Question: Describe the condition in detail:
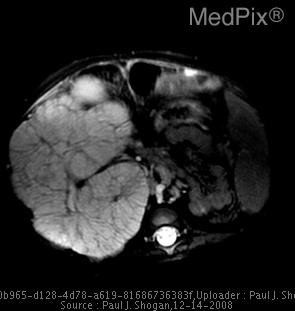
Answer: The disease is discussed as: Lesions/Condition: Autosomal Recessive Polycystic Kidney Disease

Discussion:

Autosomal recessive polycystic kidney disease (ARPKD) is a disease of tubular ectasia and fibrosis, affecting both the kidneys and liver,  presenting in infancy and childhood.  The frequency has been reported as between one in 6,000 and one in 55,000 births, and the gene responsible for ARPKD has been linked to the short arm of chromosome 6.

In the kidney, ARPKD manifests as nonobstructive collecting duct ectasia. Usually affecting both kidneys, the kidneys are enlarged, and the collecting ducts are dilated, elongated, and fibrosis develops in the renal interstitium.  Clinically, this is manifested as hypertension, diminished urinary concentrating ability, and renal insufficiency and/or failure requiring dialysis or renal transplantation.  Severe renal disease predominates in the very young infant, and may be seen in utero accompanied by oligohydramnios from decreased fetal urine production, with resultant pulmonary hypoplasia, and many infants die shortly after birth.  For those patients with mild renal involvement most will develop some degree of renal insufficiency, and some will progress to renal failure.

Liver disease is inevitably found in patients with ARPKD, with variable severity, involving the bile ducts and portal tracts.  The bile ducts are abnormally formed, increased in number, and dilated, and the portal tracts are enlarged and fibrotic. This pattern is known as congenital hepatic fibrosis, and is always present in ARPKD, although is not by itself diagnostic of the disease.  Generally, the liver is not enlarged, the hepatic parenchyma is normal, and there is normal hepatocellular function.  The hepatic involvement is progressive, with patients commonly presenting between the ages of 5 and 13 years with resultant portal hypertension, splenomegaly, varices, and gastroesophageal hemorrhage. Interestingly, when the bile ducts are macroscopically dilated, ARPKD in the liver may be indistinguishable from Caroli disease.  Further complications include ascending cholangitis, secondary to entry of nonsterile gastrointestinal contents into the dilated intrahepatic bile ducts.

Disease manifestations and clinical presentations vary considerably, and ARPKD is viewed as a spectrum of kidney and liver disease, with renal and hepatic disease inversely proportional to each other in individual patients.  Children with severe kidney disease have mild congenital hepatic fibrosis, and patients with minimal renal disease, may have no renal functional impairment, but rather progressive hepatic fibrosis leading to the development of portal hypertension.

Pathogenesis of Renal Involvement:

Renal cysts develop from epithelial proliferation along the collecting duct of the nephron.  Symmetric and circumferential epithelial proliferation results in tubular lengthening and fusiform dilatation of the collecting duct.  The result is that the function of the epithelium changes from resorptive to secretory.

Pathologic Features:

There are numerous dilated and elongated tubular structures, radially oriented relative to the renal hilum.  Obstruction is not the underlying cause of dilatation; the ‘cysts’ represent dilation and hyperplasia of the interstitial portions of the urteric bud branches that form the collecting ducts.  The kidneys are symmetrically enlarged with a preserved reniform shape, with multiple, tiny cystic spaces throughout.  The elongated, dilated collecting ducts extend from the medulla to the cortex, blurring the corticomedullary junction.

Sonography:

As the spectrum of renal involvement varies, so do the sonographic manifestations of ARPKD.  Neonates and infants with moderate to severe renal disease may demonstrate kidneys that are smoothly enlarged and diffusely echogenic, which is the result of the many interfaces between the radially arrayed dilated ducts and the ultrasound beam.  The degree of enlargement is directly proportional to the number of dilated ducts.  Additionally, numerous, 1-2 mm cystic appearing structures may be identified throughout the cortex and medulla, causing loss of the corticomedullary differentiation.  Occasionally, compressed cortex may be identified at the periphery of the kidney as a hypoechoic thin rim of parenchyma.  Macrocysts may also be evident, becoming larger and more numerous over time.  The bladder is usually small.

Those children who present secondary to portal hypertension have milder renal involvement with normal, or near normal renal function.  The kidneys may appear normal at US, or appear enlarged, echogenic, and have cysts of varying size.  Older children who have progressed to renal fibrosis and demonstrate multiple macrocysts may have sonographic findings that mimic the appearance of autosomal dominant polycystic kidney disease, blurring the diagnosis of ARPKD.

Sonographic findings of the hepatobiliary manifestations of ARPKD are also variable.  The liver displays patchy or diffusely increased echogenicity of the portal tracts, representing periportal fibrosis.  The intrahepatic biliary tree may appear normal, or conversely numerous, dilated intrahepatic biliary ducts may be identified.  As patients develop severe portal hypertension, enlarged splenic and portal veins may be demonstrated, and the liver and spleen may become enlarged.  Sonographic evaluation of the portal and splenic veins for direction of flow may assess the progression of portal hypertension.

Treatment:

Treatment for ARPKD consists of symptomatic management of the sequelae of the disease, such as the control of systemic hypertension with appropriate medication.  Renal failure is treated with dialysis or renal transplantation.  Treatment of the hepatobiliary manifestations of ARPKD consist primarily of controlling variceal bleeding.  Ascending cholangitis is also a possible complication, and prompt management is important.